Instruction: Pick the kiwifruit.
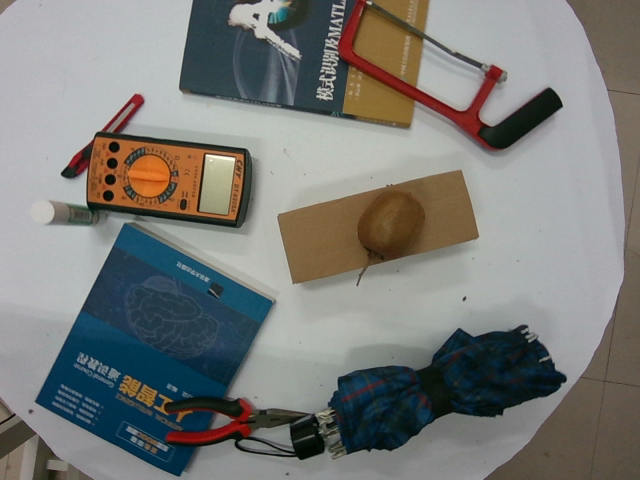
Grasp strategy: vertical